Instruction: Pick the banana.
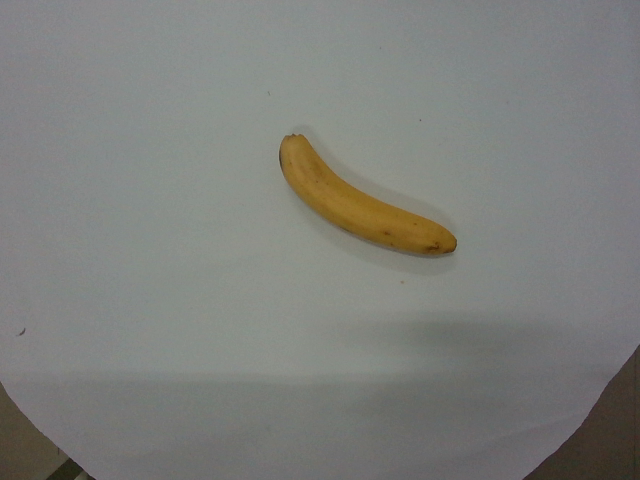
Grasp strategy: vertical